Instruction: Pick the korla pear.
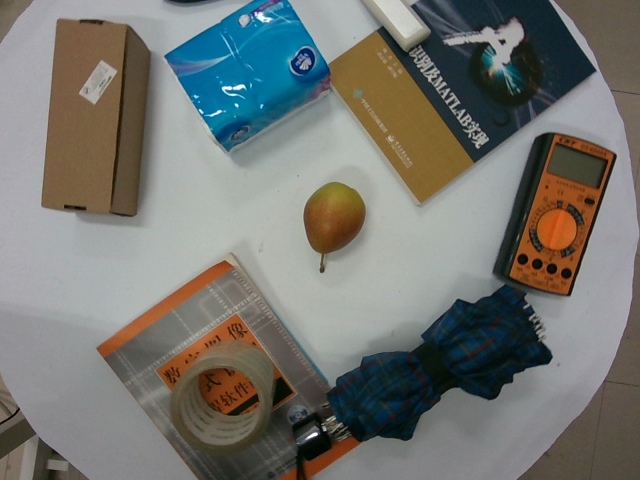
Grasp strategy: vertical